Question: What is the appraised value of the property as recorded in the document?
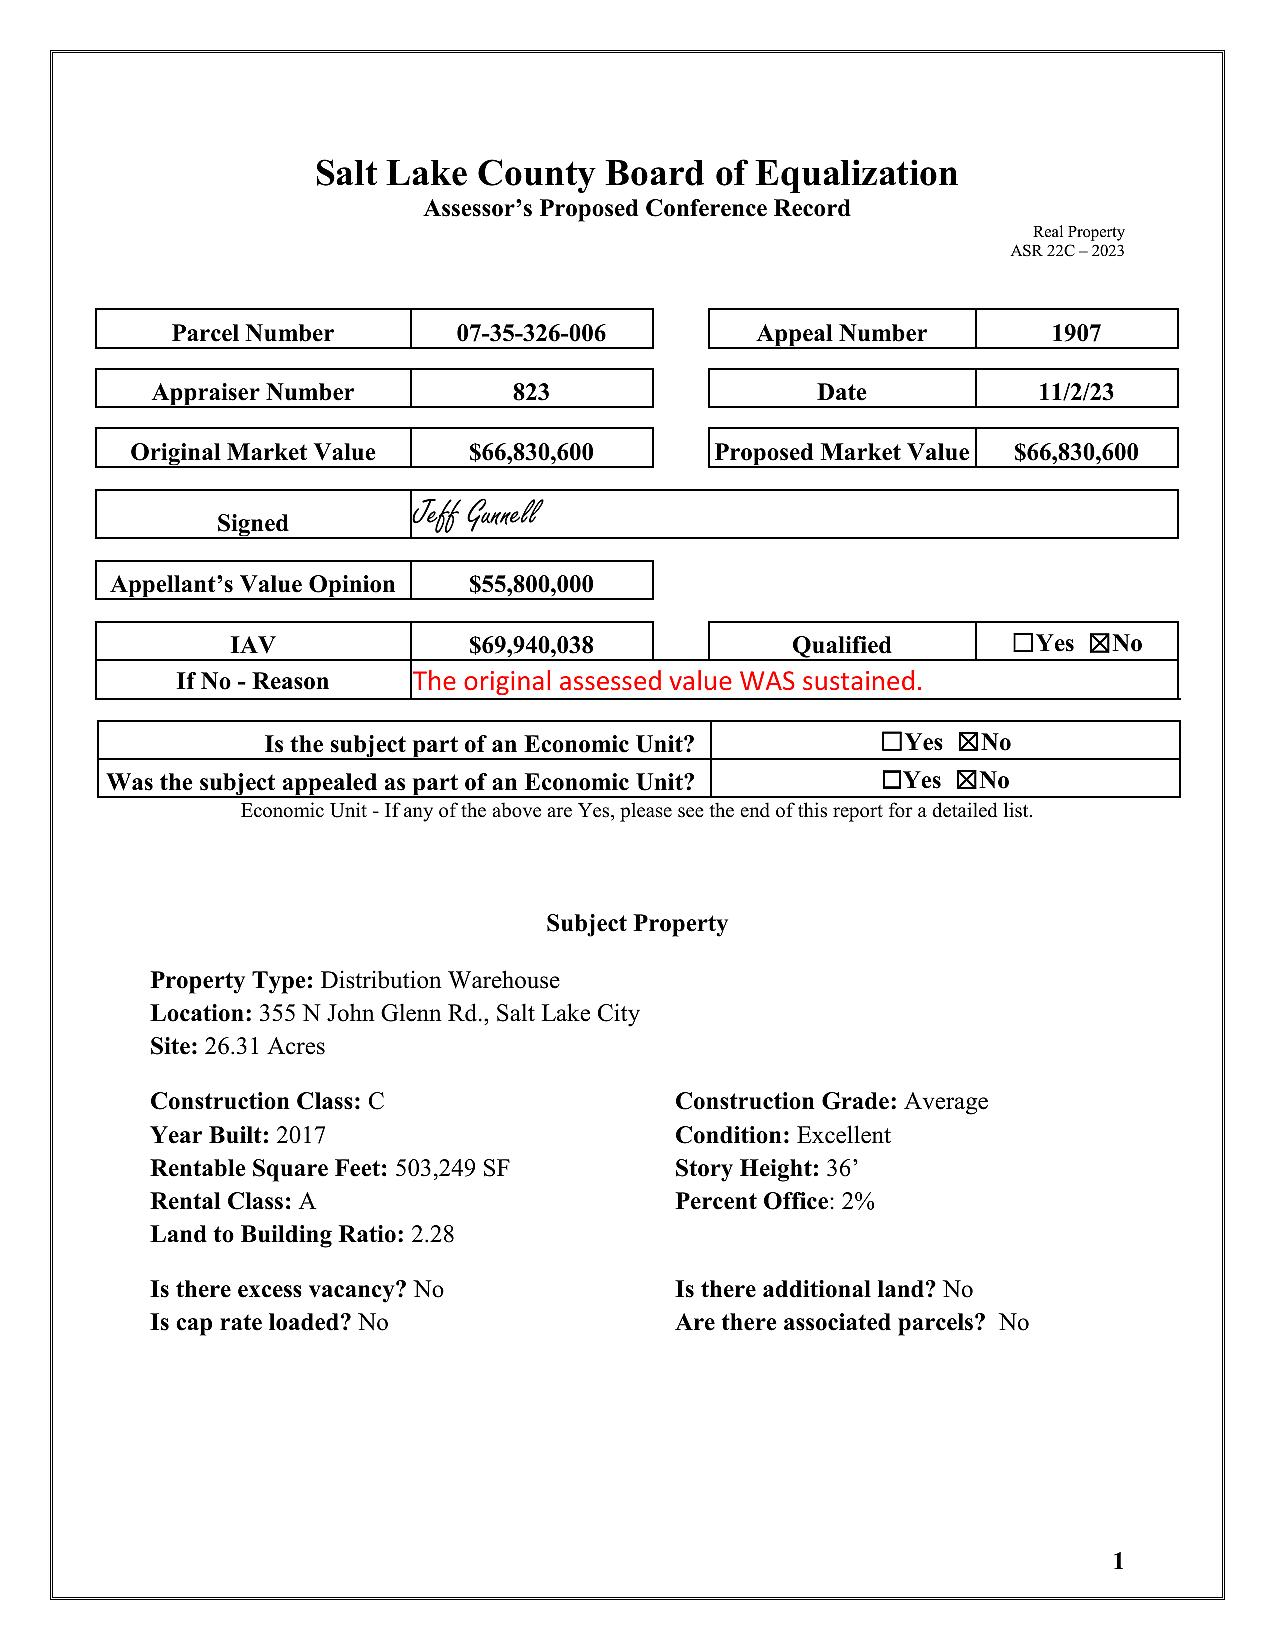
Answer: "$66,830,600 "